Question: What is the total amount of taxes owed as per the document?
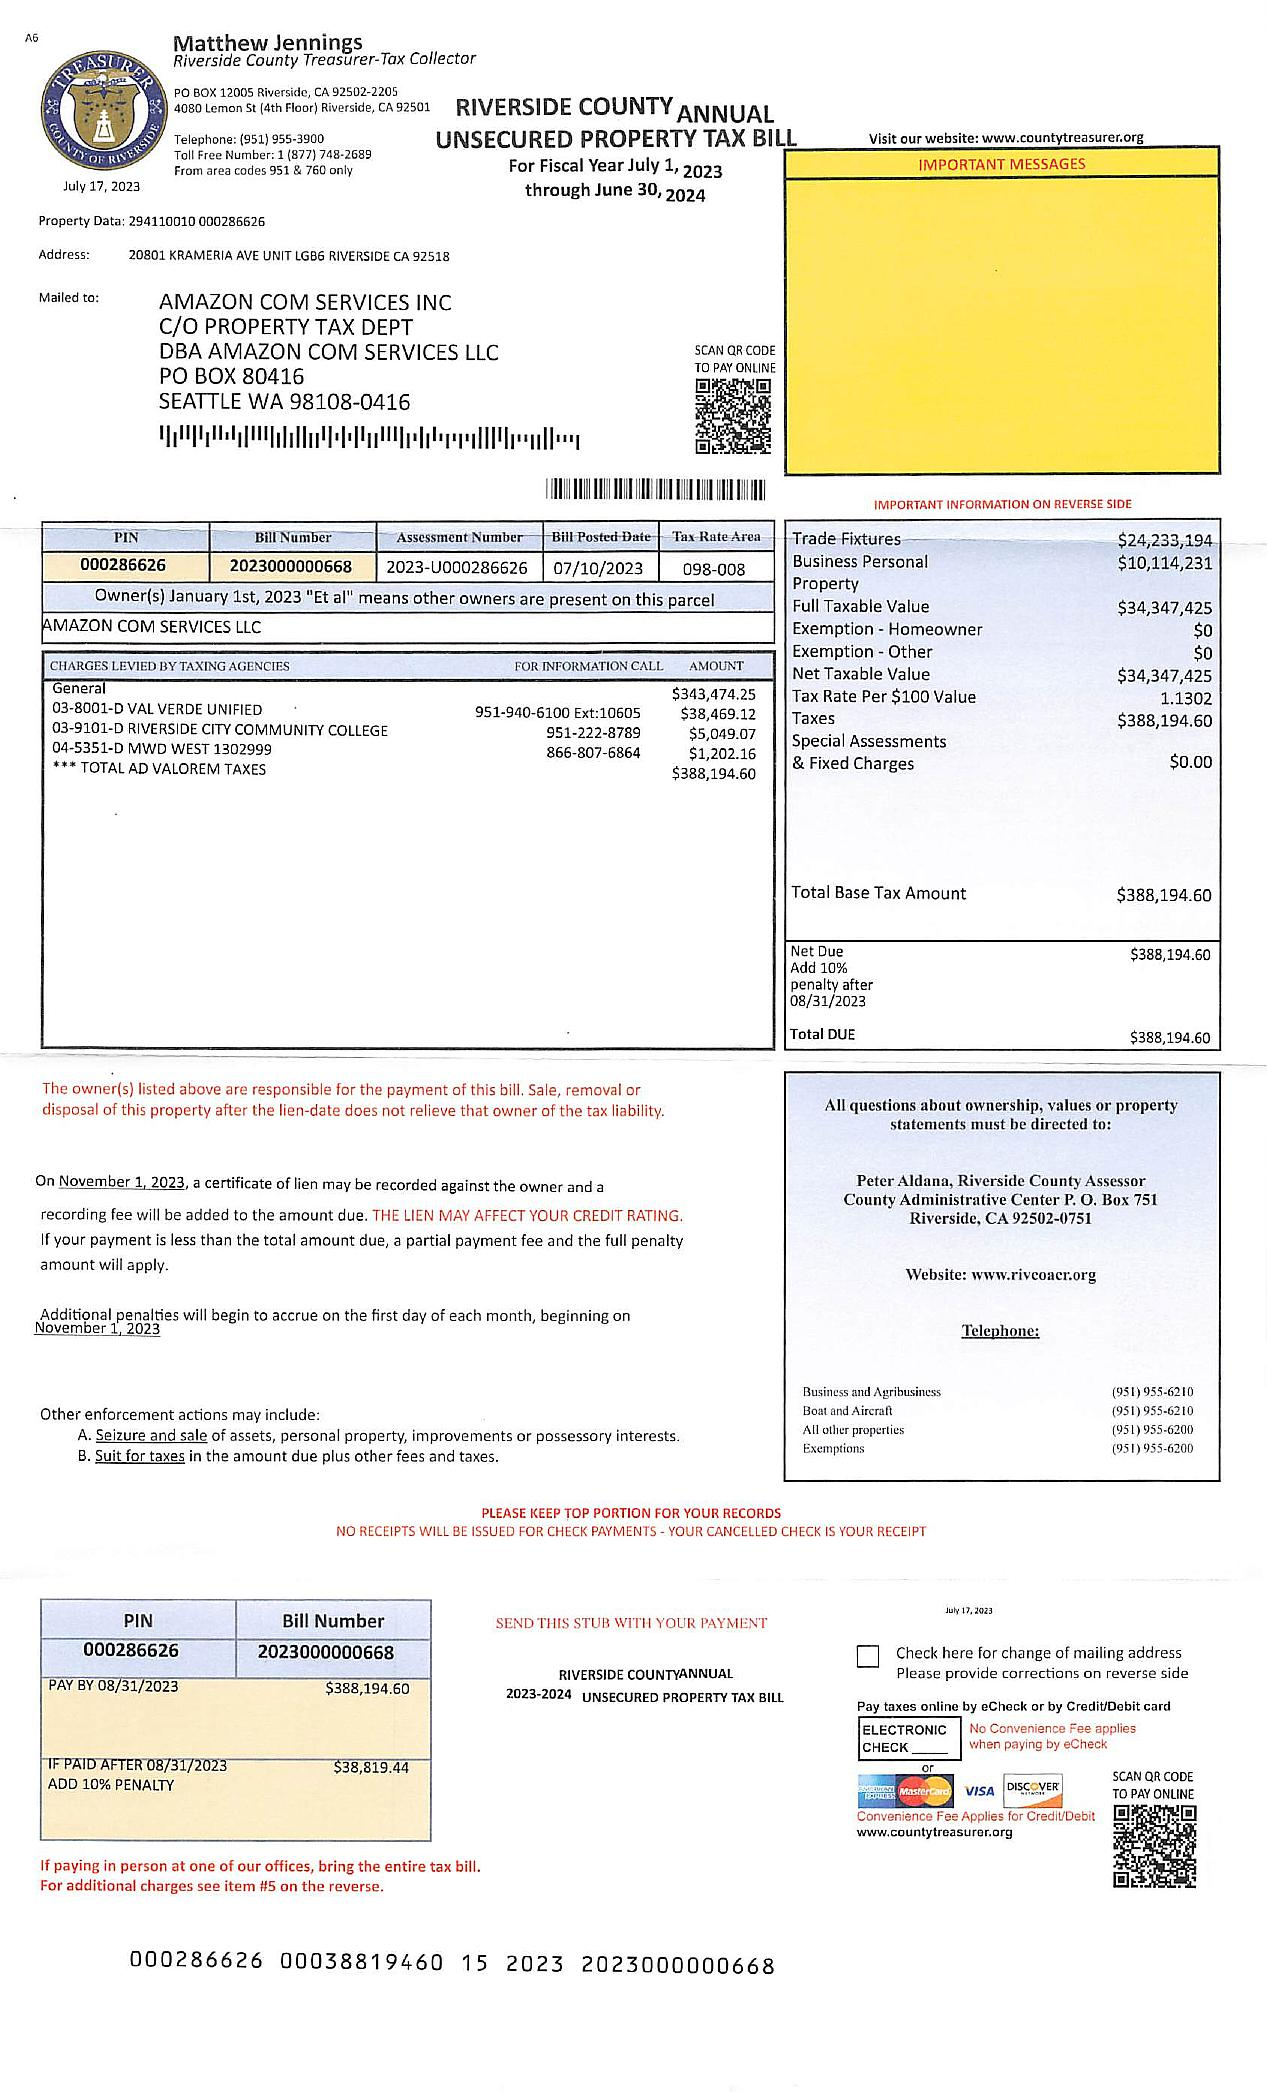
Answer: "$388,194.60 "